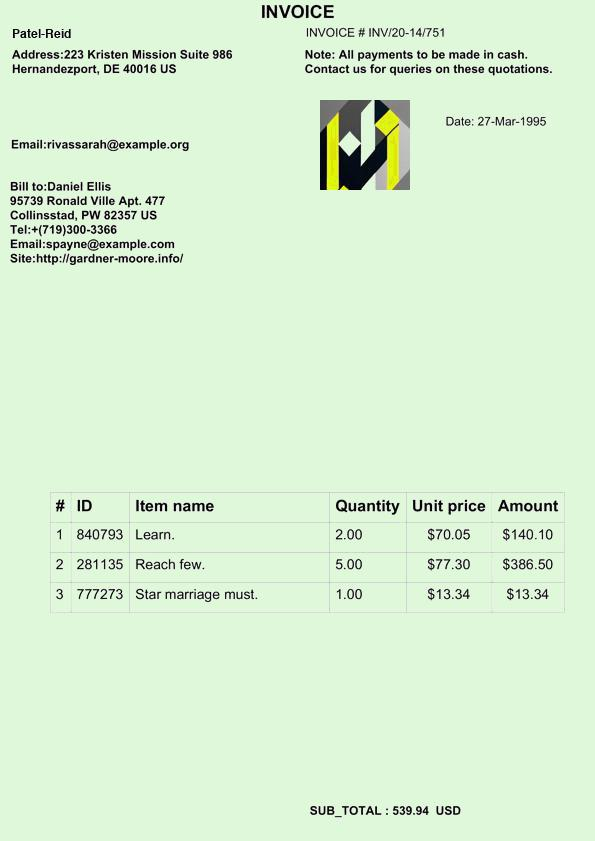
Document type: Invoice